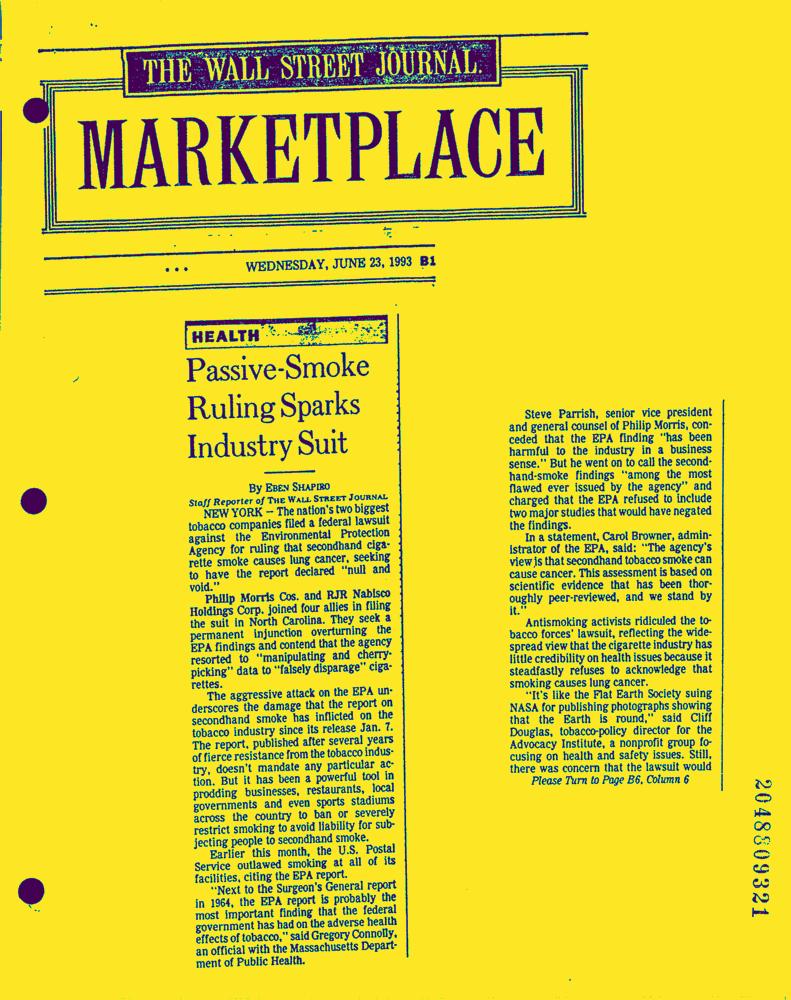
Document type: News-Article